Question: How does the patient history play a role?
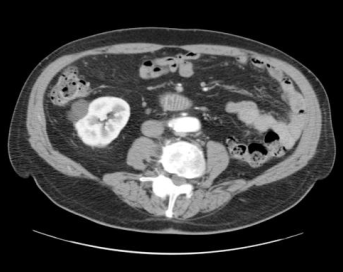
Answer: The patient's history of 72 Y/O MALE with hematuria. is key in understanding the case.